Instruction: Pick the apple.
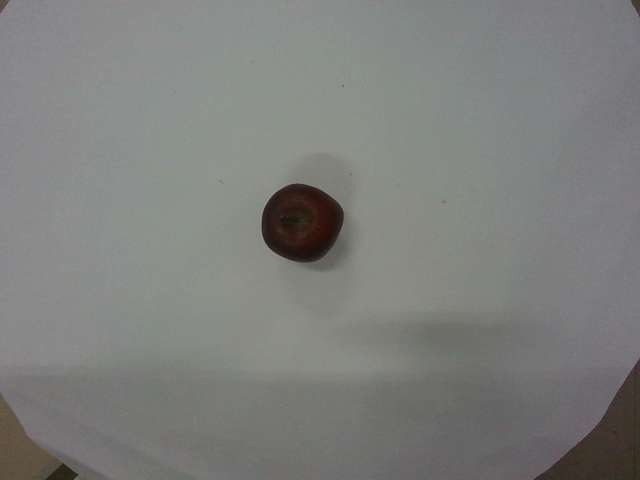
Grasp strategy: vertical